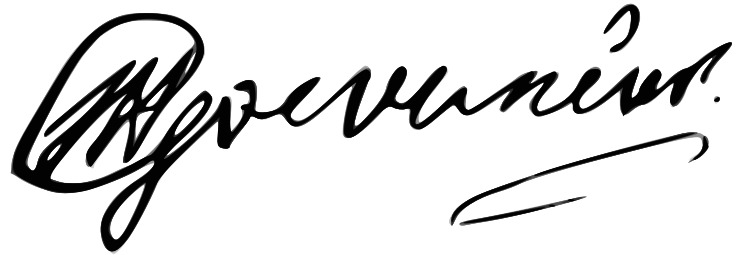
Signature of: jan goeverneur